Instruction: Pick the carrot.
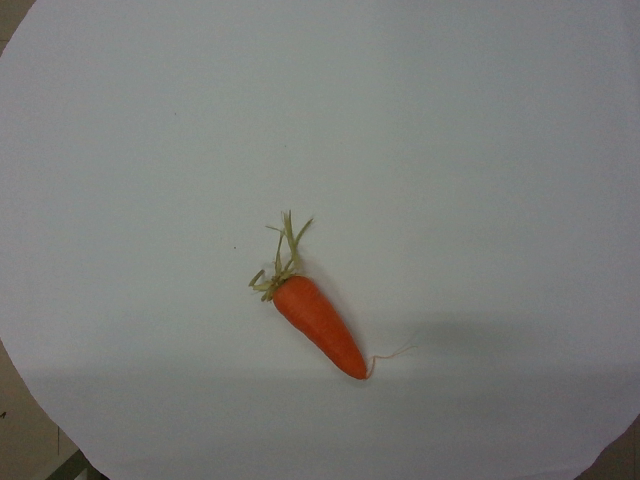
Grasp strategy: vertical